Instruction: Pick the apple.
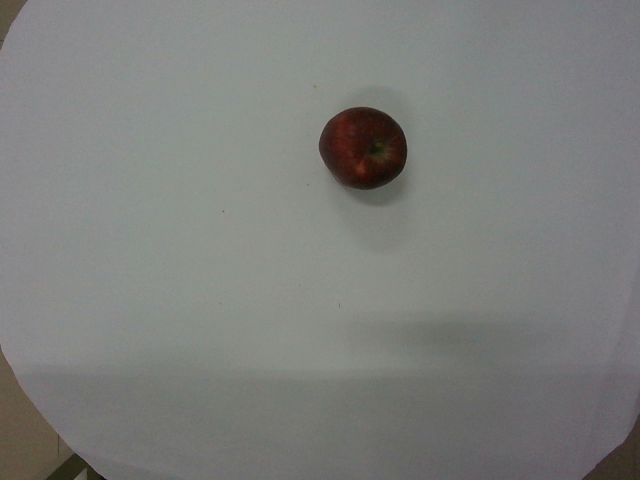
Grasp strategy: vertical